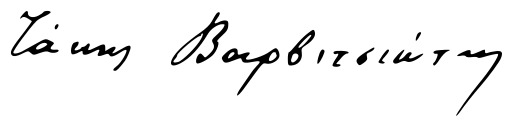
Signature of: takis varvitsiotis